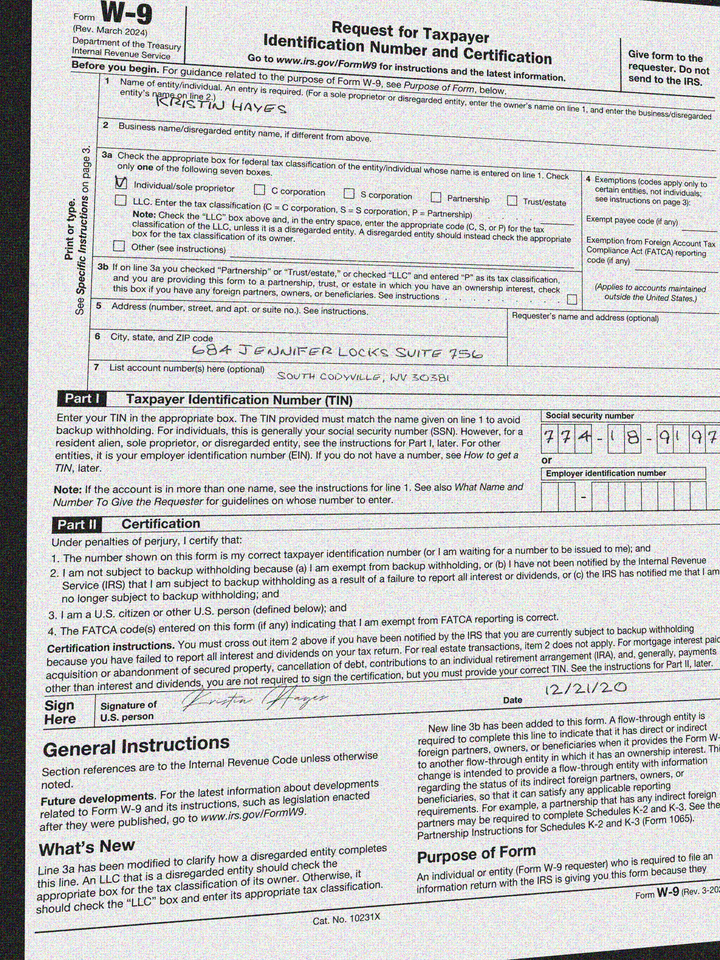
adr1: 684 Jennifer Locks Suite 756
adr2: South Codyville, WV 30381
cbx: yes
ssn: 774189197
enm: Kristin Hayes
sdt: 12/21/20